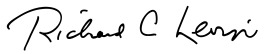
Signature of: rick levin